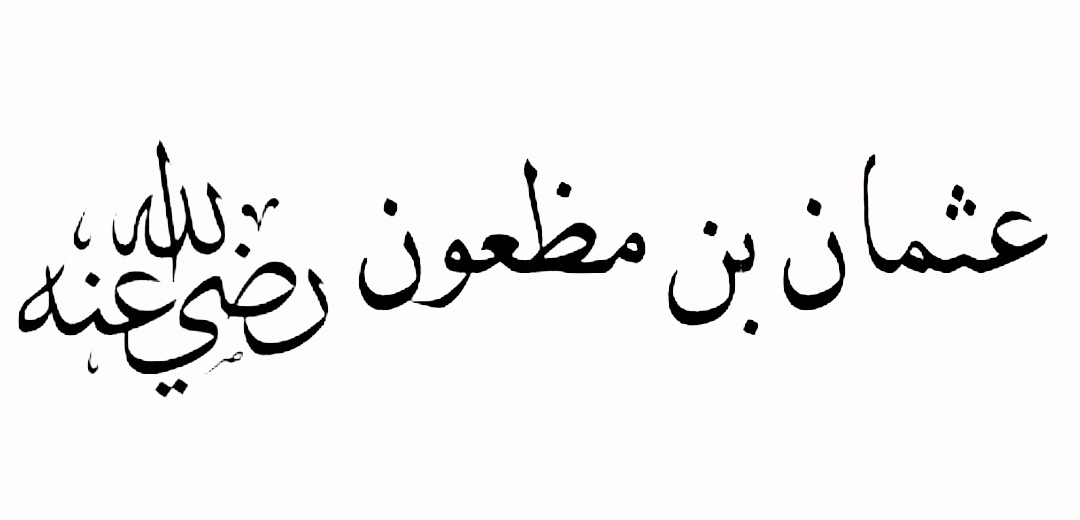
Signature of: uthman ibn maz un